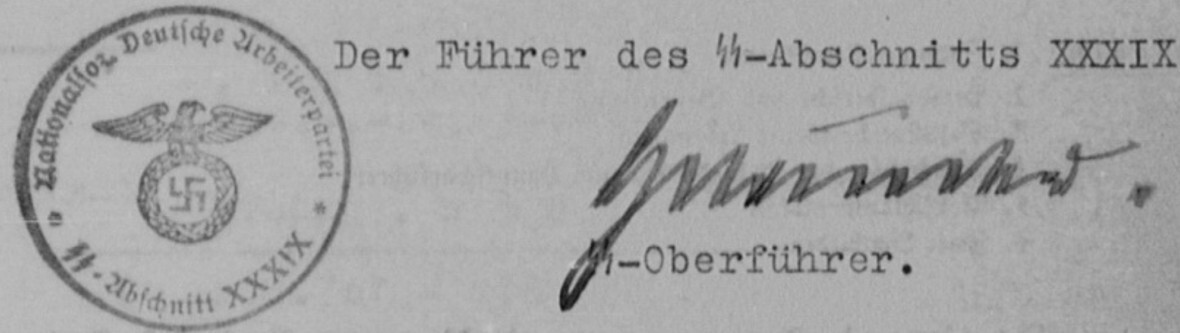
Signature of: walter opländer